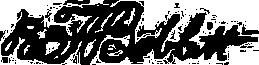
Signature of: benjamin t babbitt